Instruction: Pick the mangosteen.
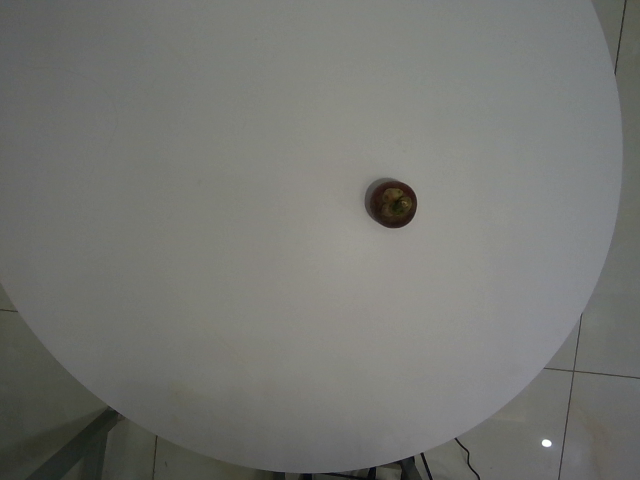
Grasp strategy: vertical